Question: What jurisdiction, city, or county is the document associated with?
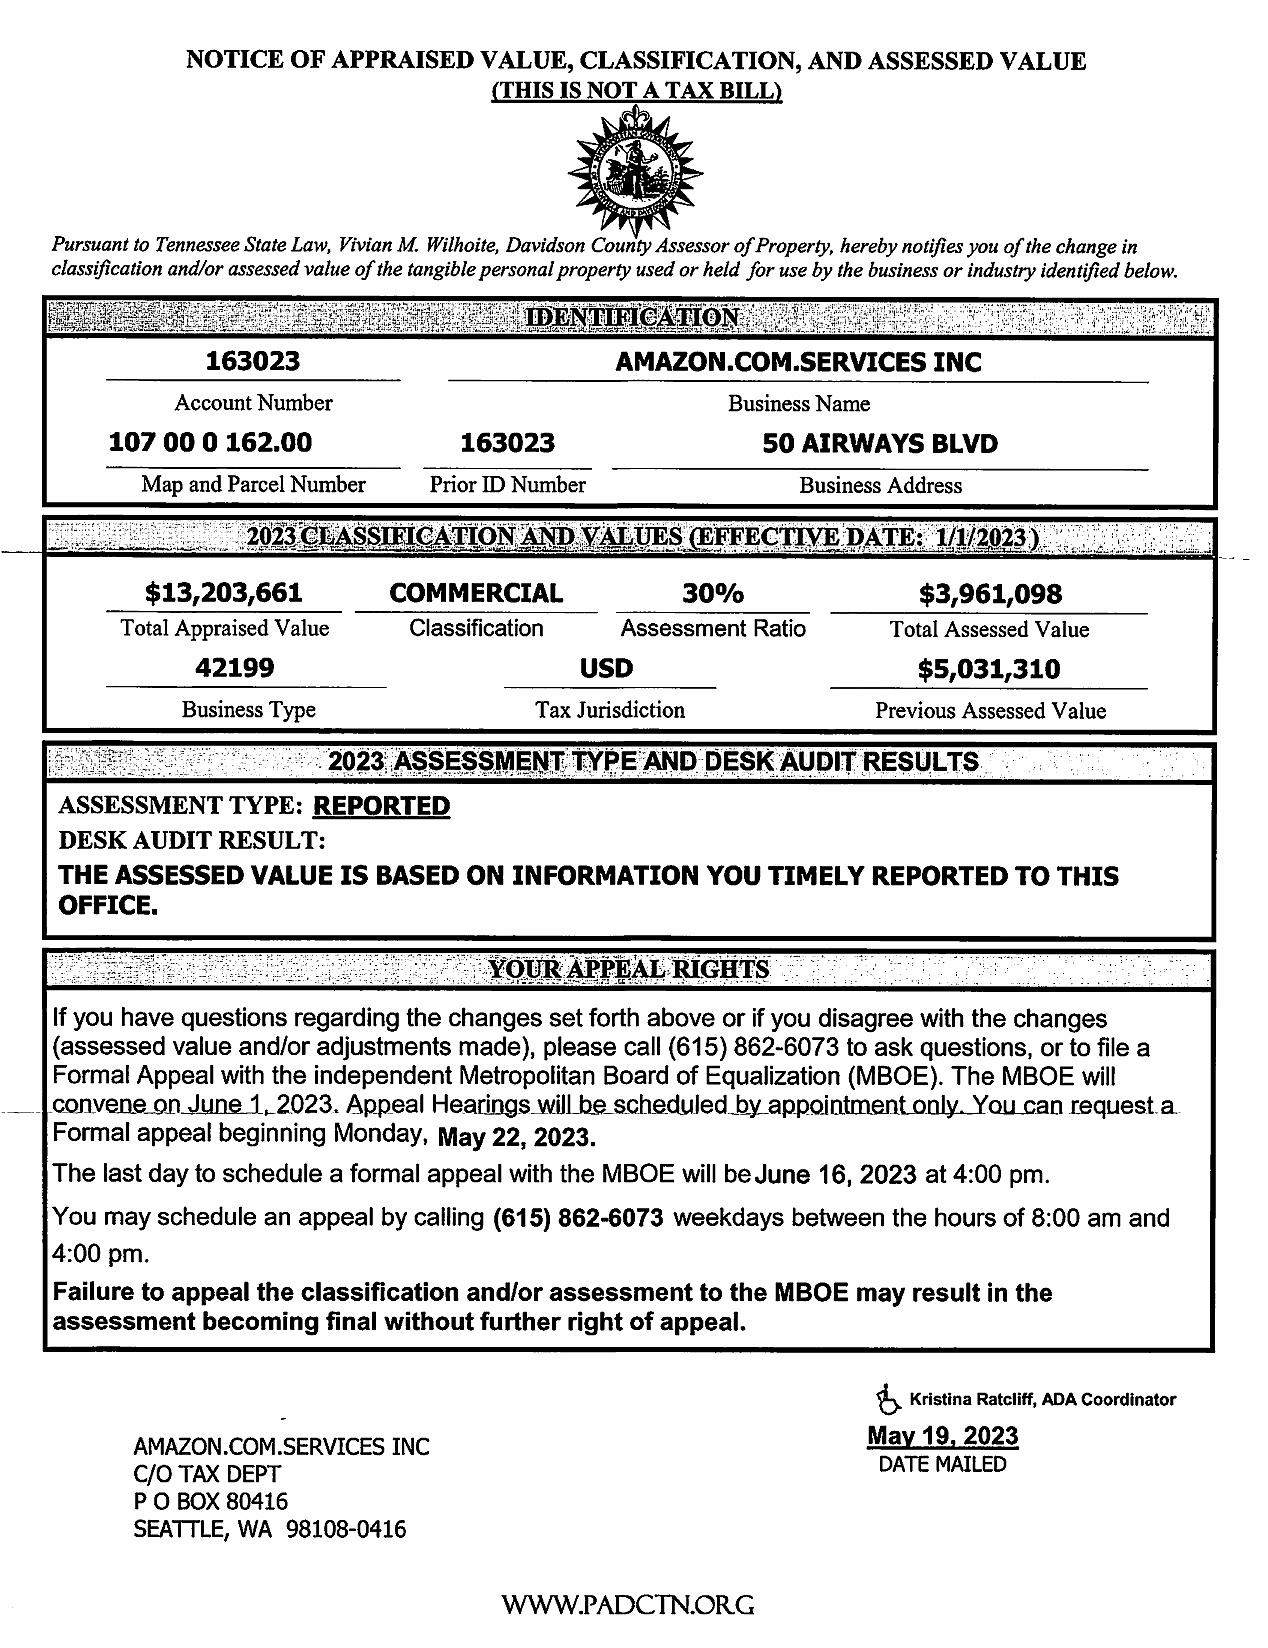
Answer: "Davidson County"